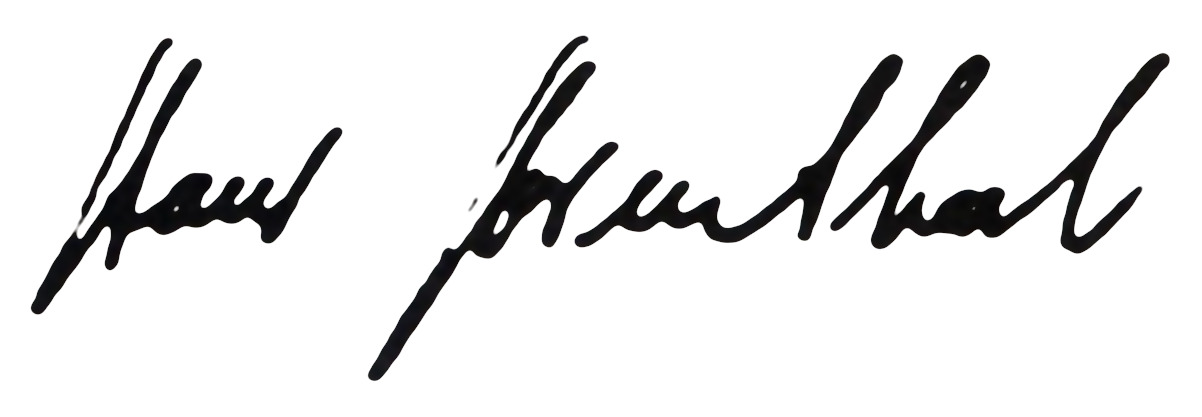
Signature of: hans rosenthal